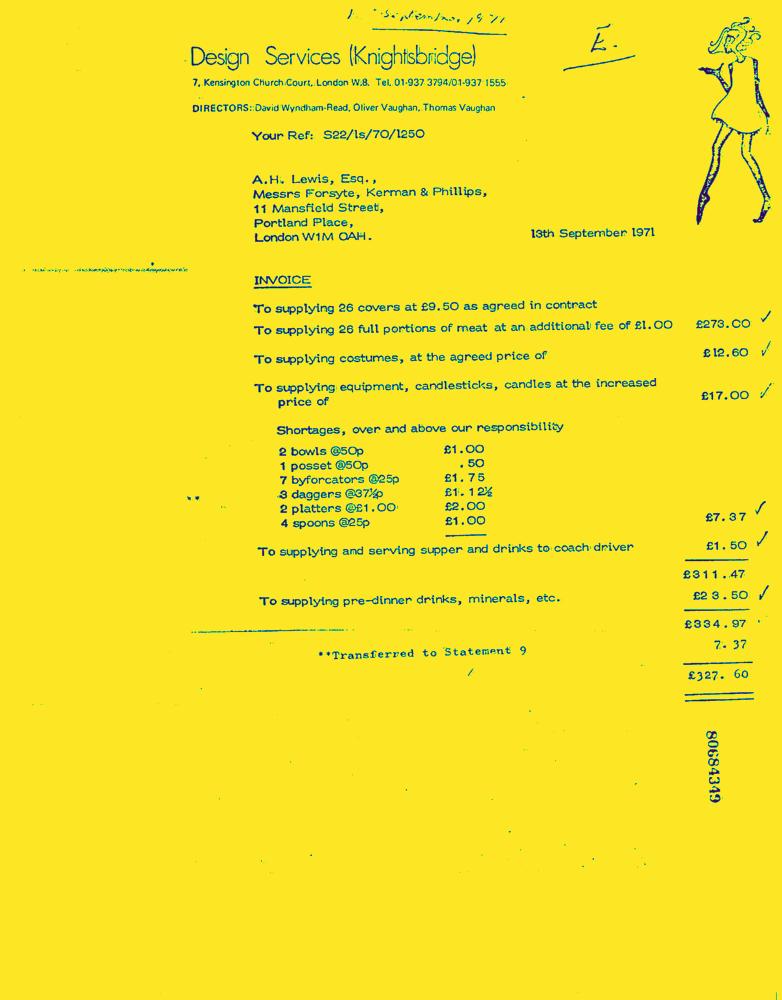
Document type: Invoice-Doc